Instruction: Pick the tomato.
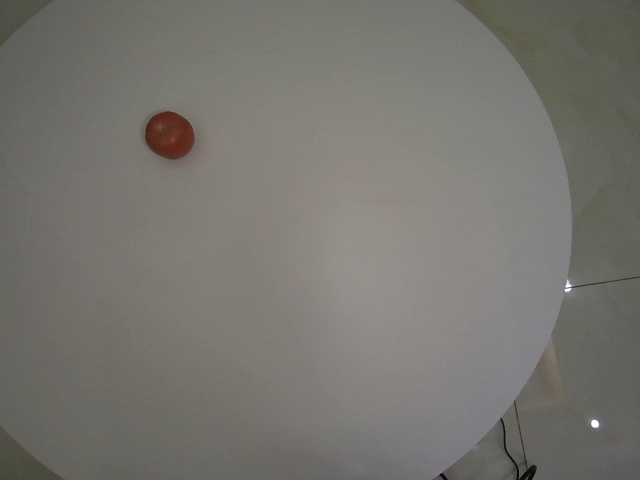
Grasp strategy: vertical